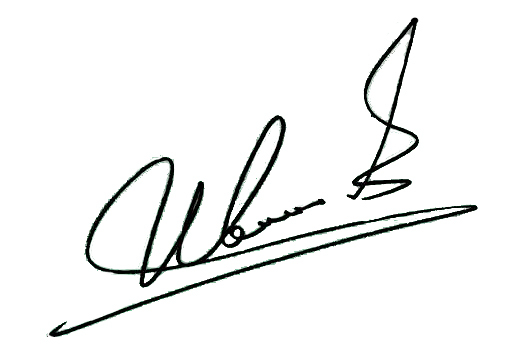
Signature of: ivana